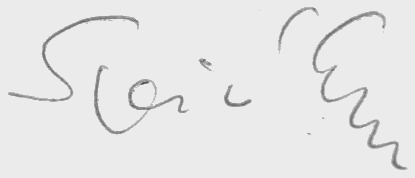
Signature of: györgy spiró